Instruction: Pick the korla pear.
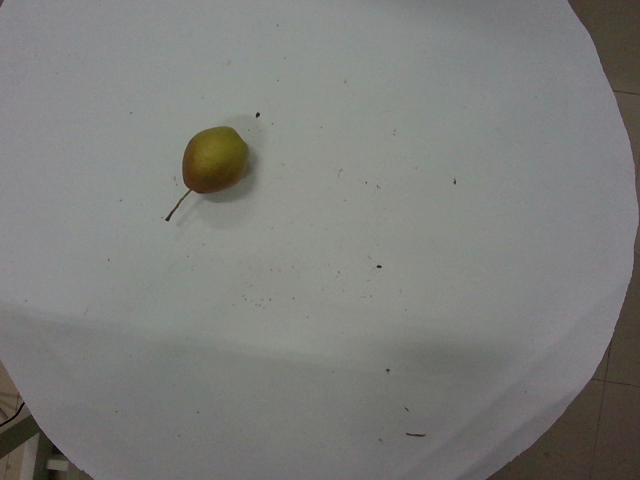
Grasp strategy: vertical